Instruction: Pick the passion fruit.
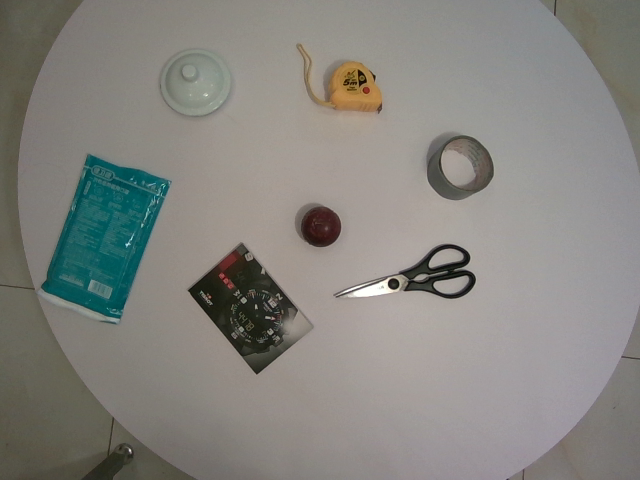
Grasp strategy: vertical